Question: Explain the disease:
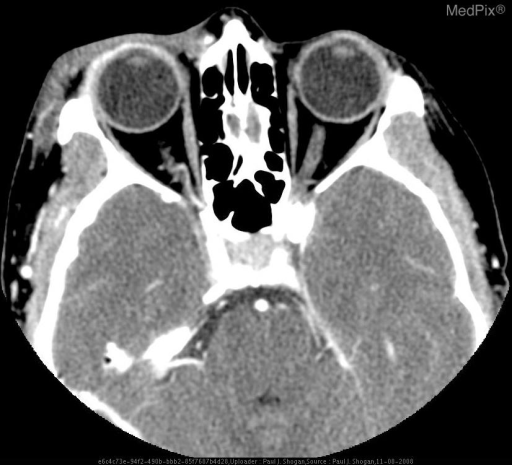
Answer: The disease is discussed as: Choroidal melanomas are the most common primary intraocular tumors in adults, and the most commonly occurring uveal melanoma.  The uvea is subdivided into the iris, the ciliary body, and the choroids.  Most choroidal melanomas are believed to develop from preexisting melaanocytic nevi.  The estimated prevalence is five to seven cases per 1 million adults, occurring most commonly in people of northern European descent.  Sixty-five percent of melanomas occur in those older than 50 years.  Patients may be asymptomatic with lesions discovered during a routine ophthalmologic examination.  Other patients may notice vision loss, photopsia, and visual field deficits.

Melanomas primarily metastasize to the liver, as well as to the lung, bone, kidney, and brain.  Treatment is dependent on site of origin, size, location of the primary lesion, and on the presence of extraocular extension, recurrence, or metastases.  Melanomas greater than 1 cm in thickness are managed with enucleation.  Medium sized lesions (3 mm to 1 cm) may be managed with enucleation, plaque brachytherapy and external-beam radiation.  Small tumors (<3 mm in thickness) are monitored every 3-6 months with US.

Uveal melanomas are usually assessed by ophthalmologic examination, fluorescein angiography, US, CT or MR imaging.  On unenhanced CT, these lesions appear elevated, hyperdense, are sharply marginated, and following contrast administration avidly enhance.  At MR imaging, most melanomas appear as well-defined solid masses that are hyperintense on T1-weighted images, and hypointense on T2-weighted images secondary to the paramagnetic effects of melanin.  Contrast enhanced fat-suppressed MR images are useful to demonstrate scleral invasion, tumor extension to the optic disc, and extraocular invasion.